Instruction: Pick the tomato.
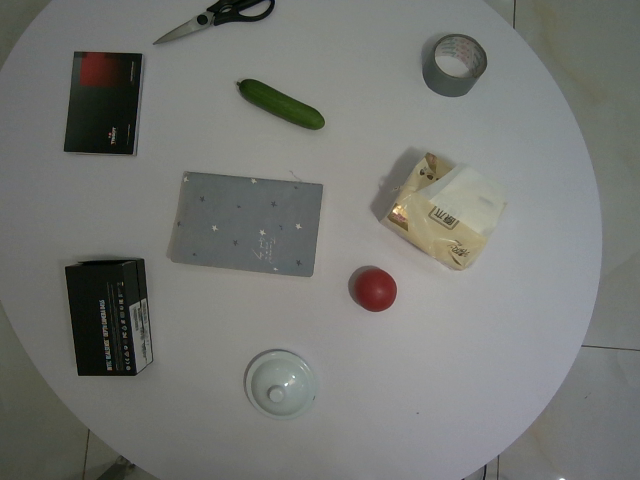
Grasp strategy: vertical